Question: What might the diagnosis be?
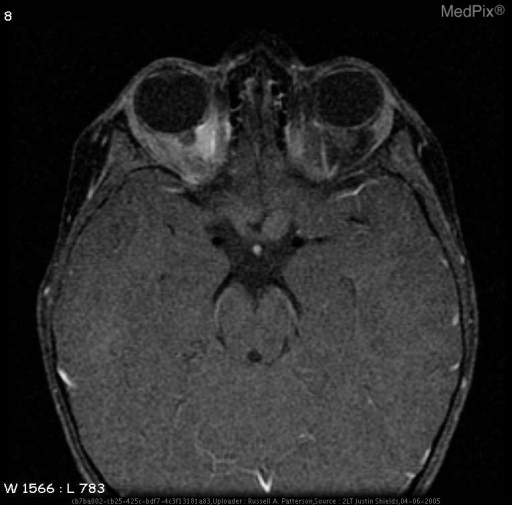
Answer: The possible diagnosis includes •  Neurofibromatosis 1.